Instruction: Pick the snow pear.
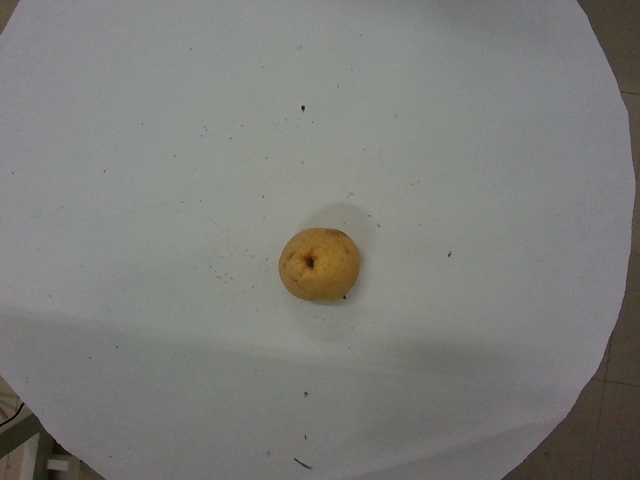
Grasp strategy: vertical